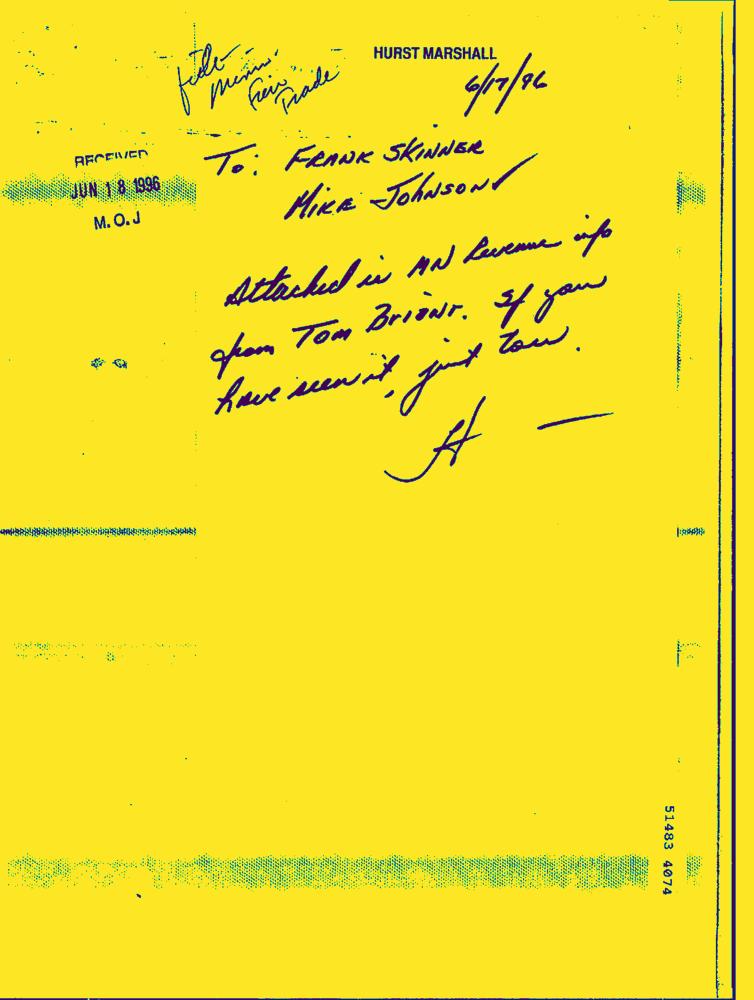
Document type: Hand-Written